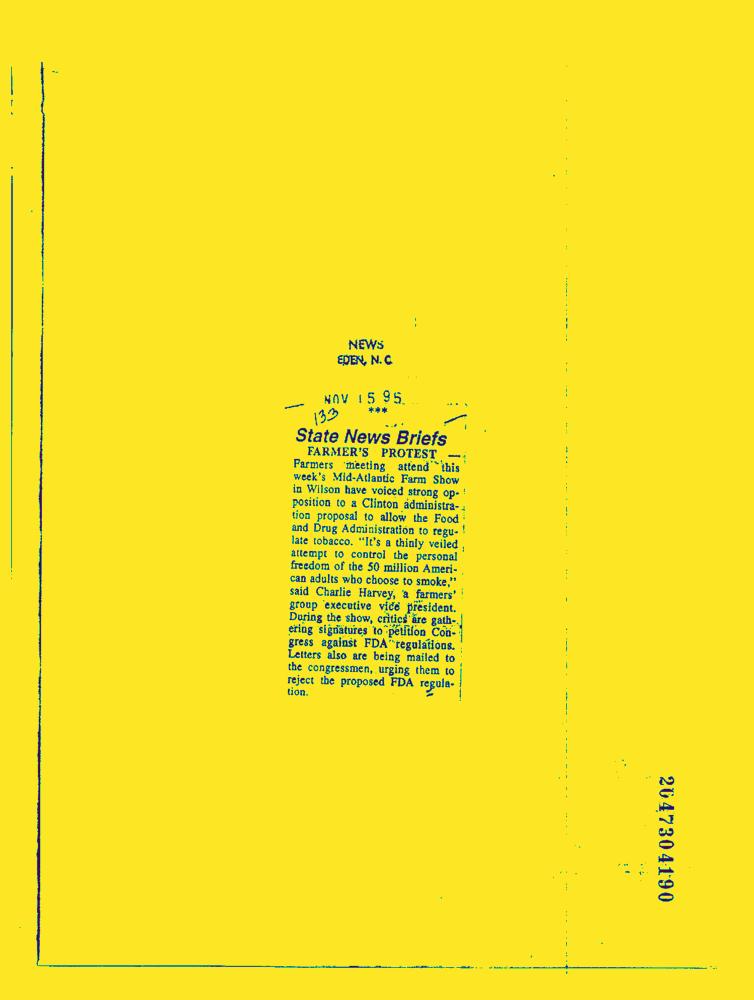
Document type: News-Article